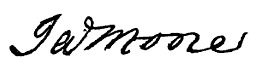
Signature of: james moore